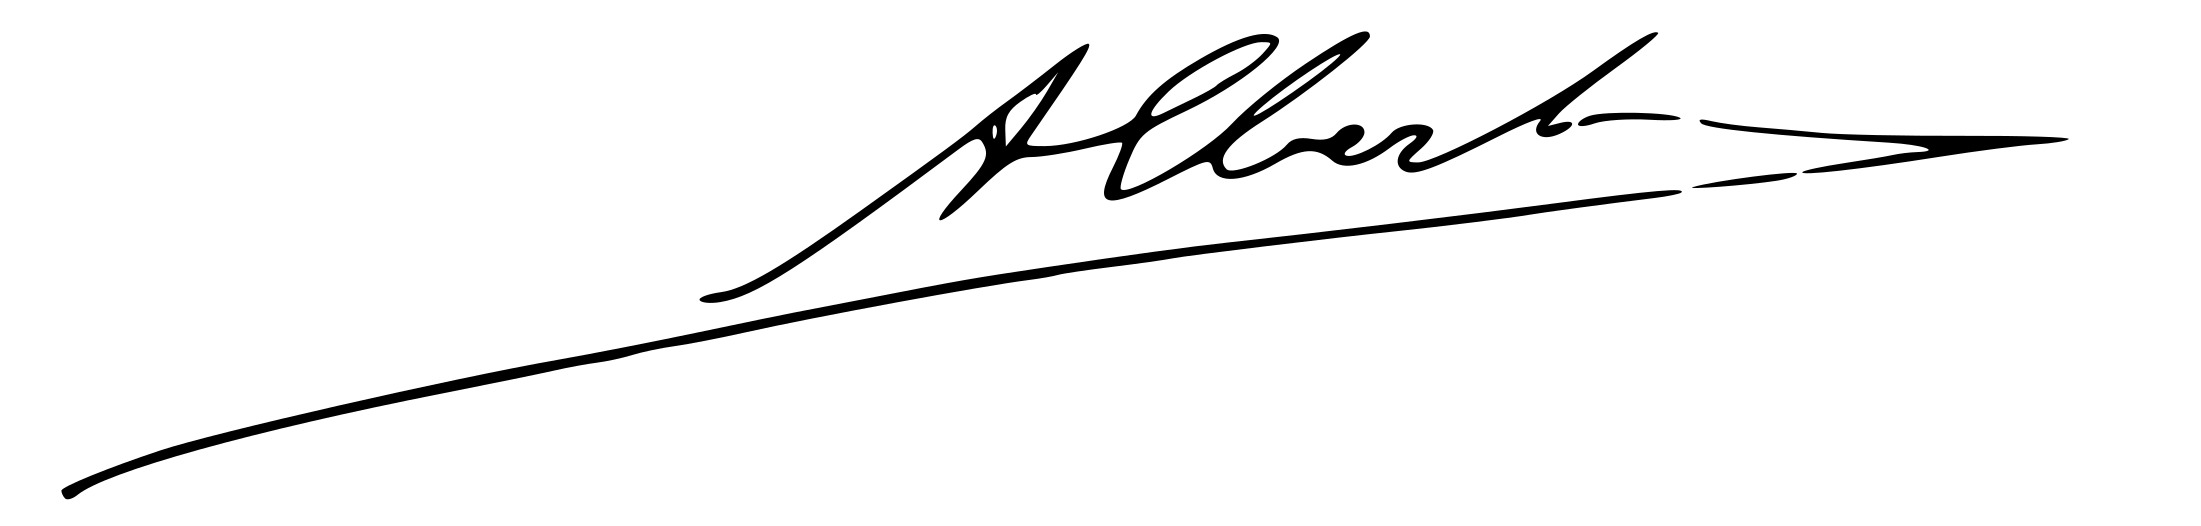
Signature of: albert i of belgium